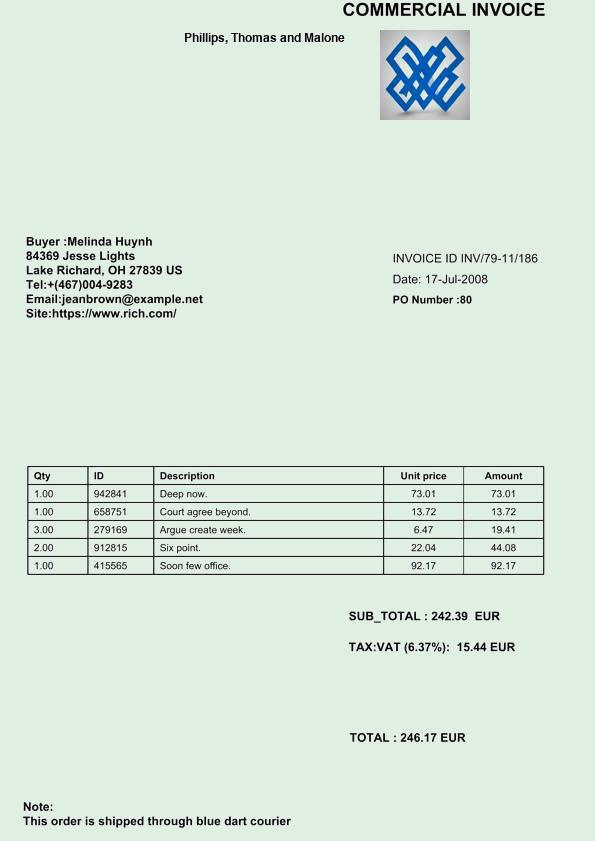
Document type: Invoice